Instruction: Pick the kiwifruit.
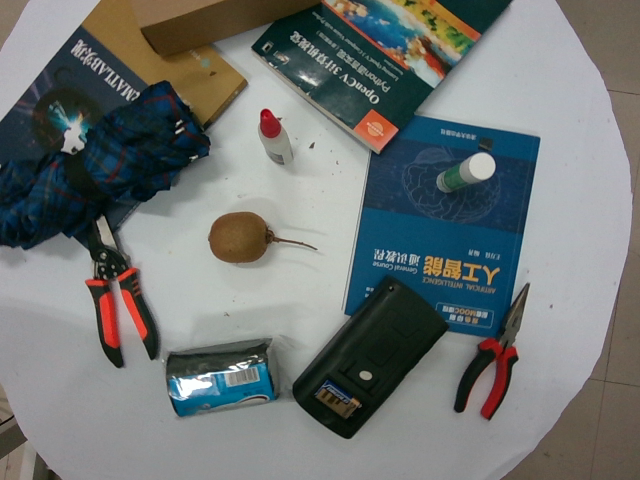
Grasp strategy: vertical